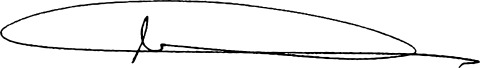
Signature of: igor rudenya